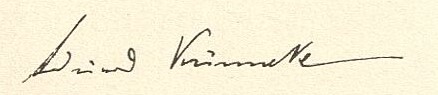
Signature of: eduard künneke